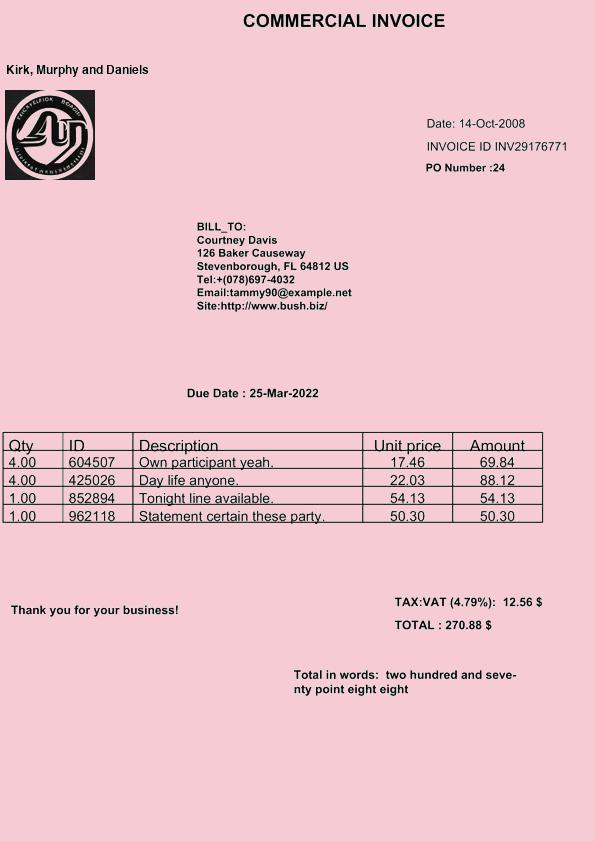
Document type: Invoice